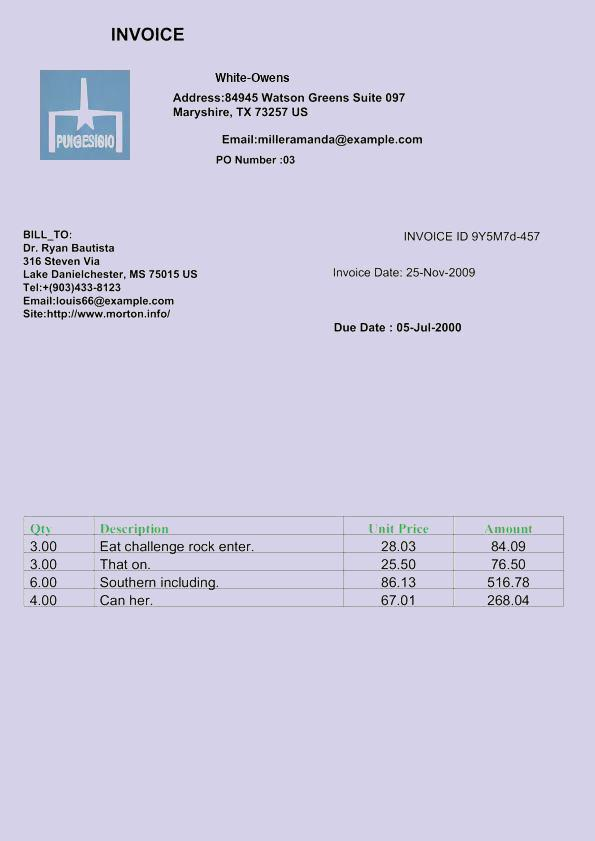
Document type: Invoice